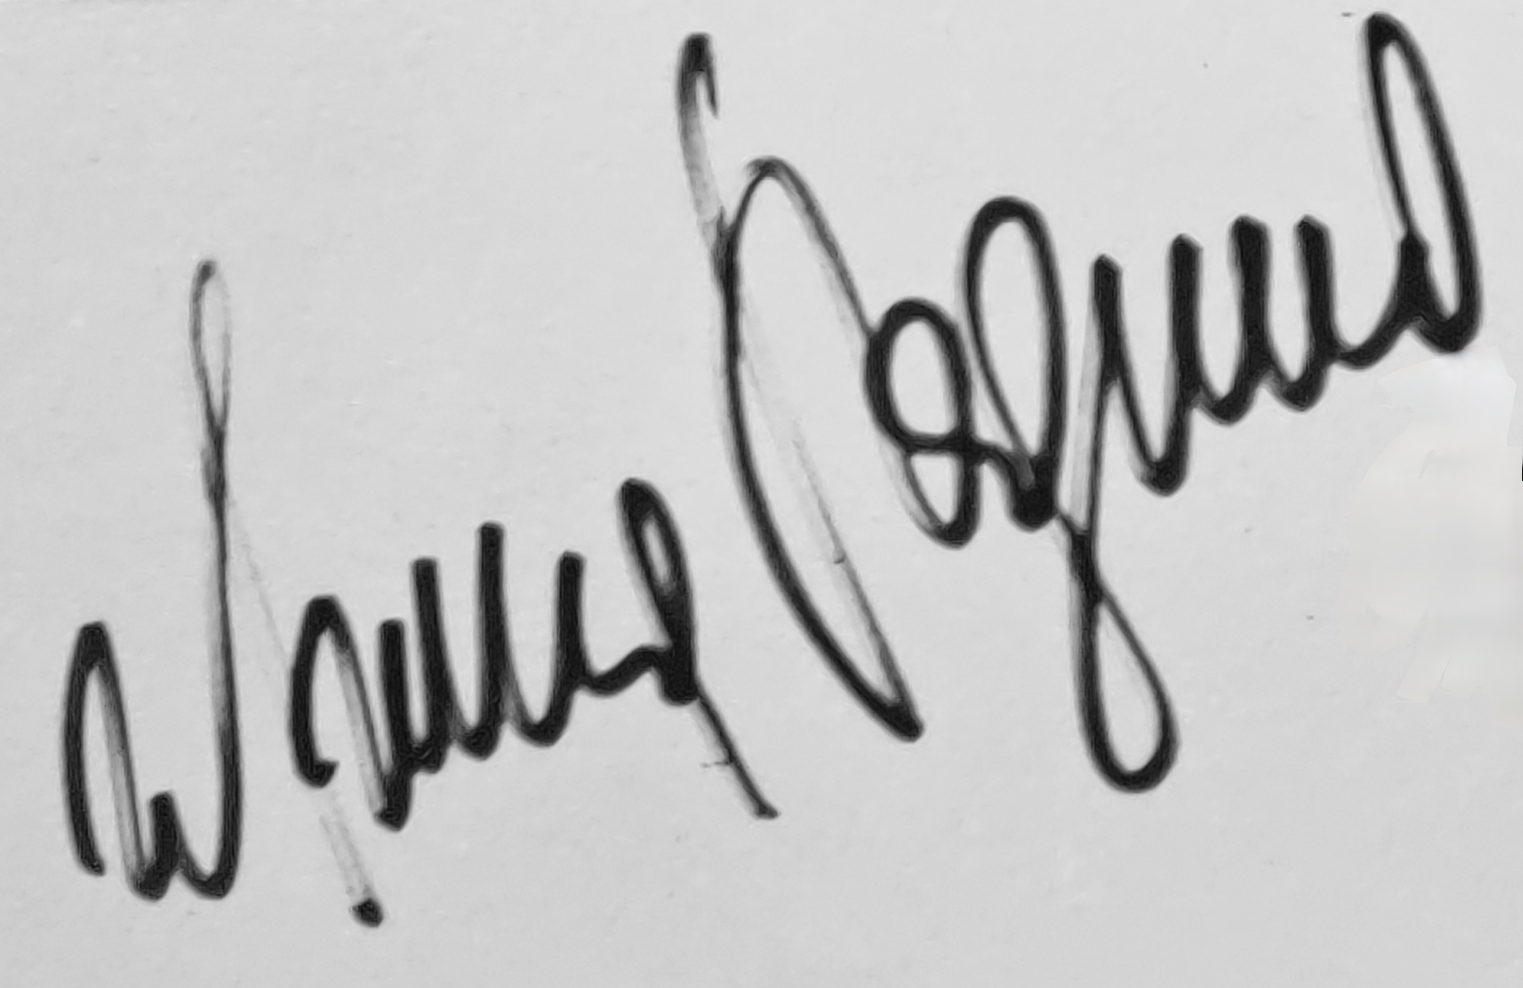
Signature of: irina rodnina